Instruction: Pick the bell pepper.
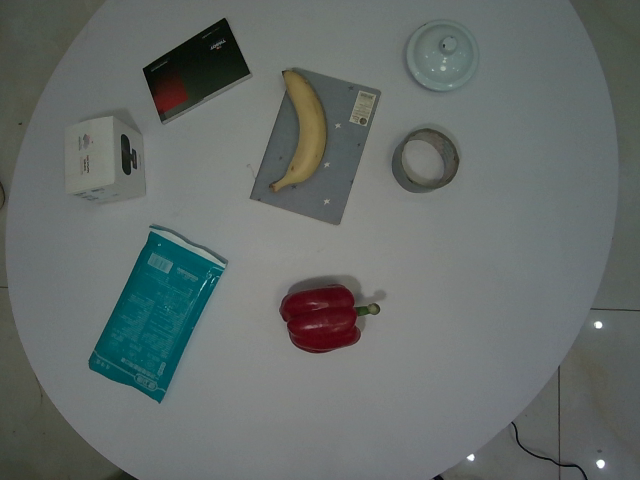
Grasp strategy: vertical